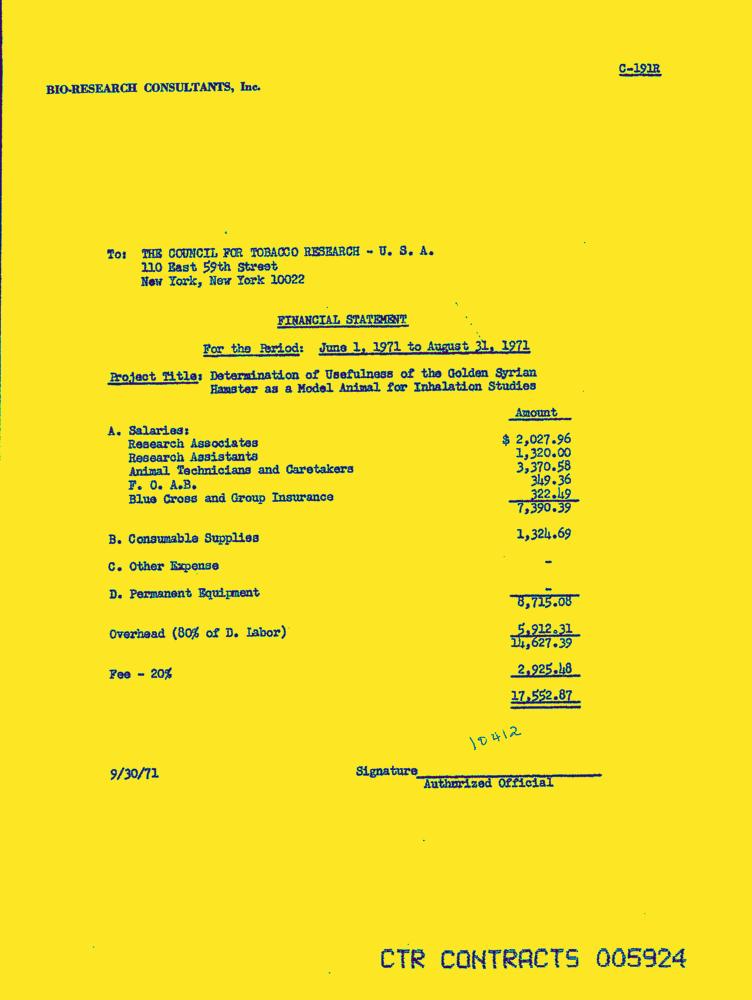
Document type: Invoice-Doc